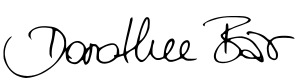
Signature of: dorothee bär